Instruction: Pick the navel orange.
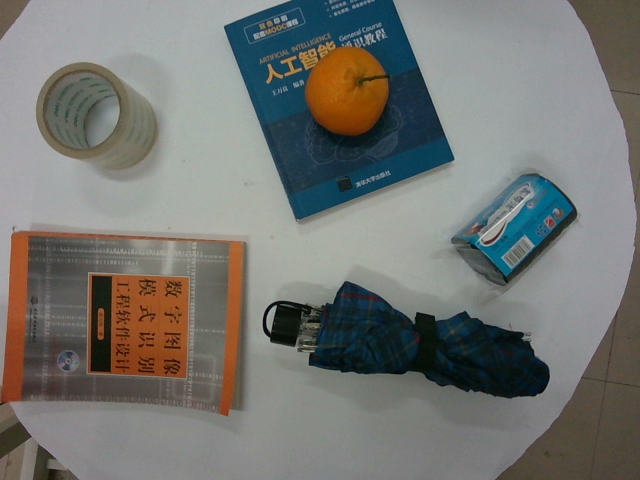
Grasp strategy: vertical